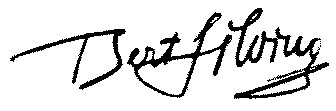
Signature of: bert silving